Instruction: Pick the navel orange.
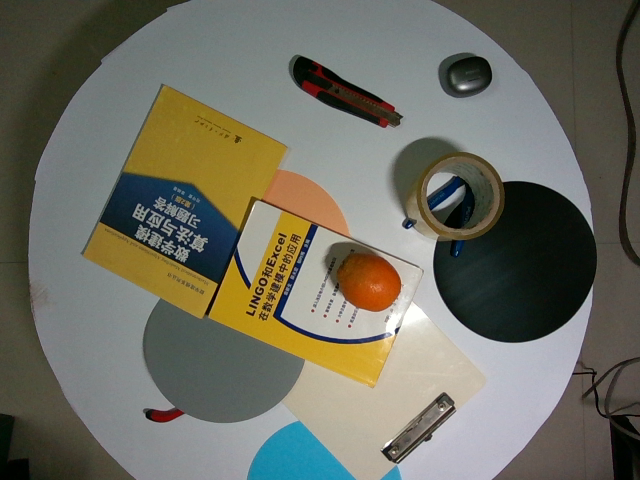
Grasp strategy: vertical